Question: What is the main concern?
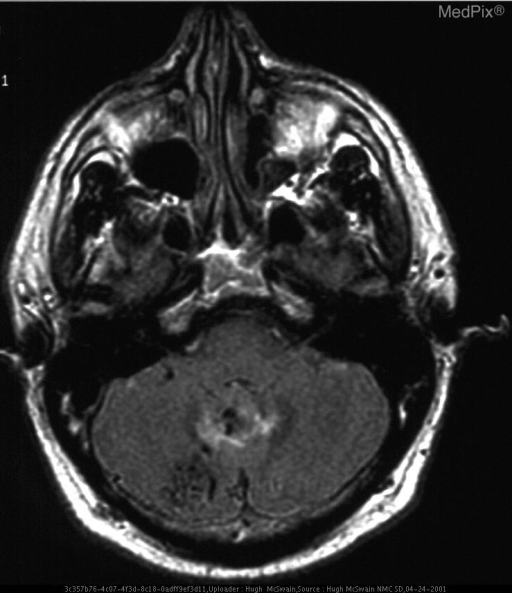
Answer: The findings suggest NCHCT demonstrates hemorrhage in the lateral ventricles and the fourth ventricle with intraparenchymal hemorrhage adjacent to this in the right cerebellum.  MRI demonstrates  multiple flow voids in the right cerebellum which enhance on post gadolinium images.  Angiography demonstrates right PICA aneurysm with a cerebellar AVM.. MRI demonstrates multiple flow voids in the right cerebellum with a dilated serpentine flow void.. The patient might have a history of 38 y/o man presents to ER with history of headache after being choked during a basketball game..